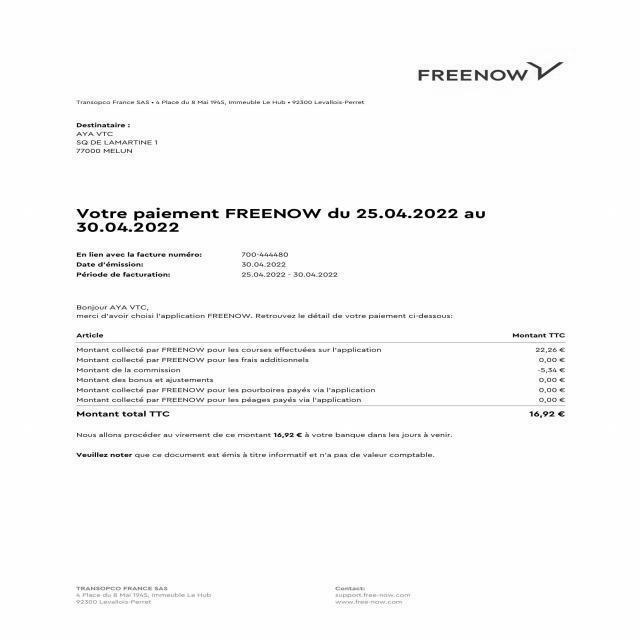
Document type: Invoice